Question: What is the assessed value of the property as noted in the document?
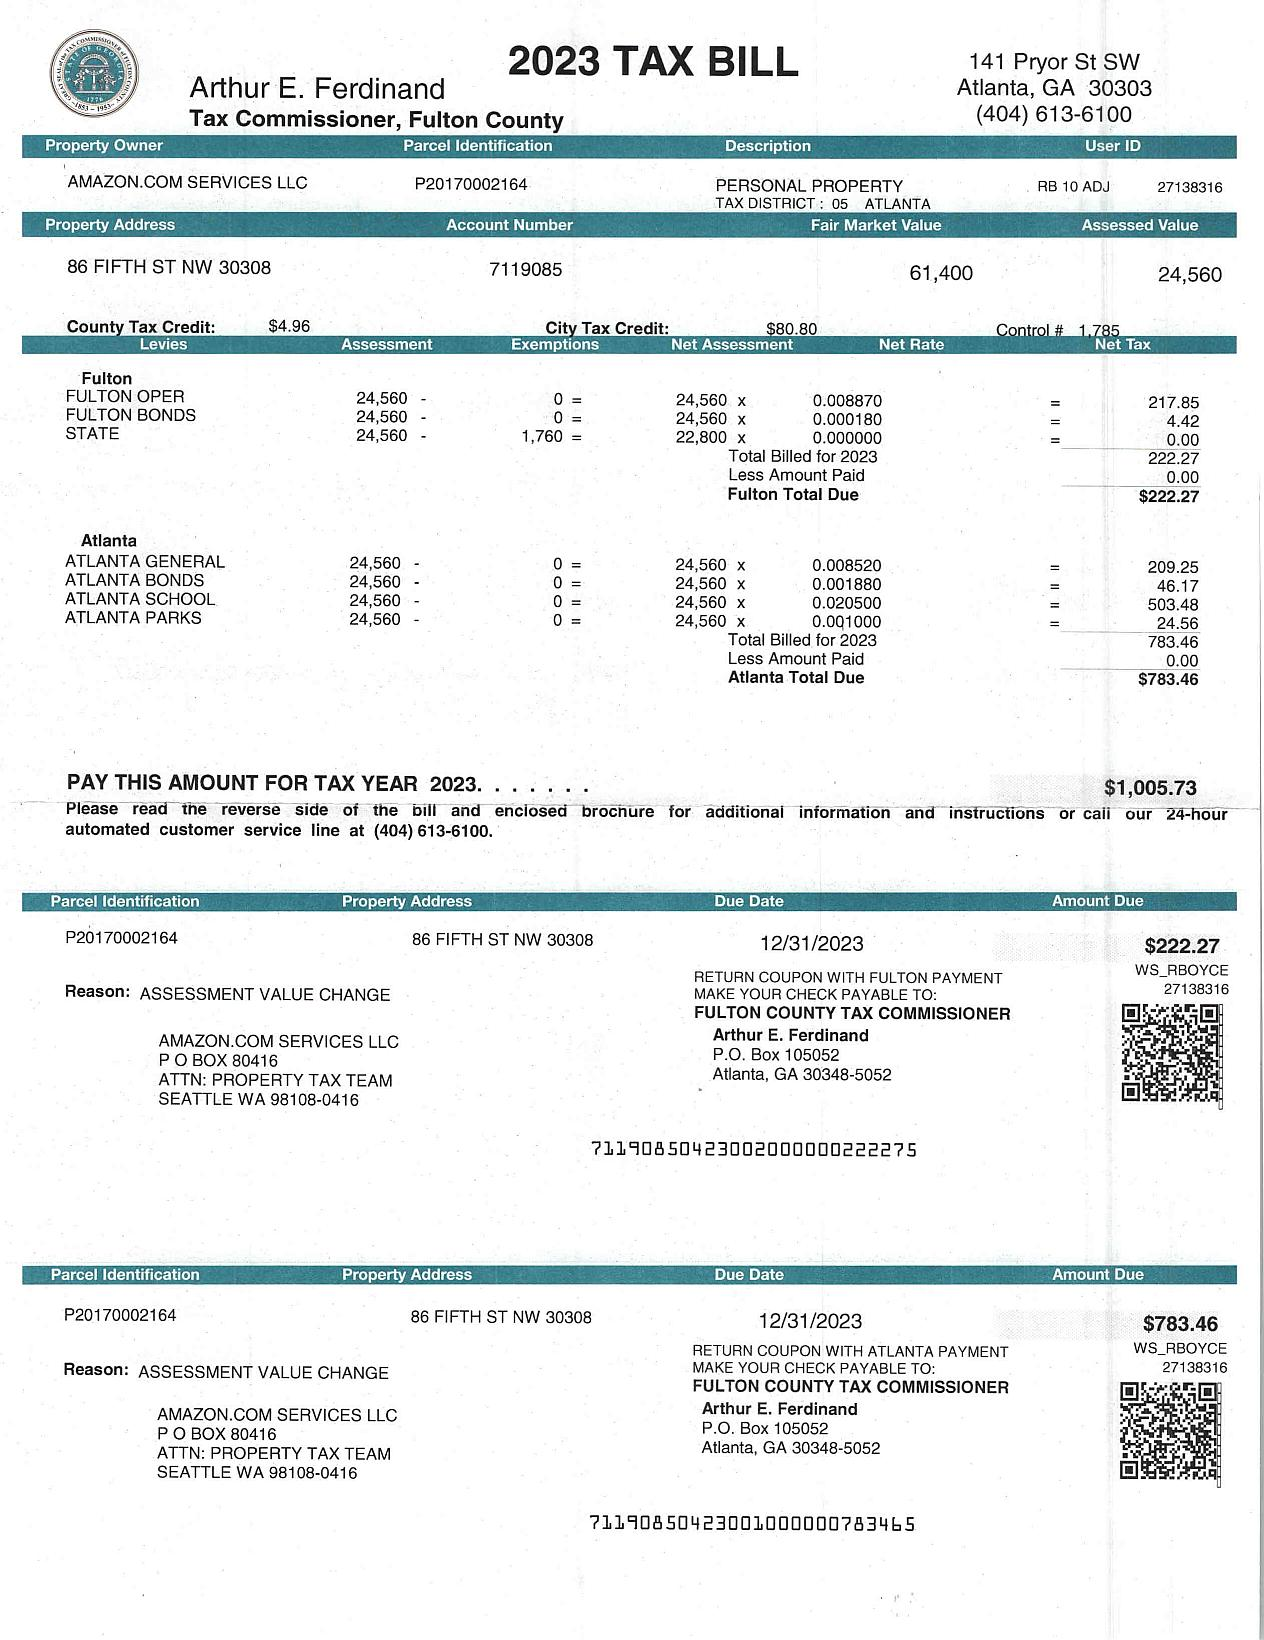
Answer: "24,560"